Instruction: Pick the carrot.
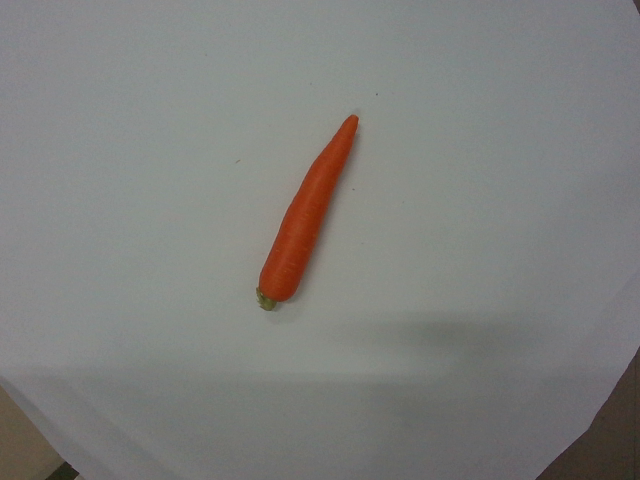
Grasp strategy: vertical